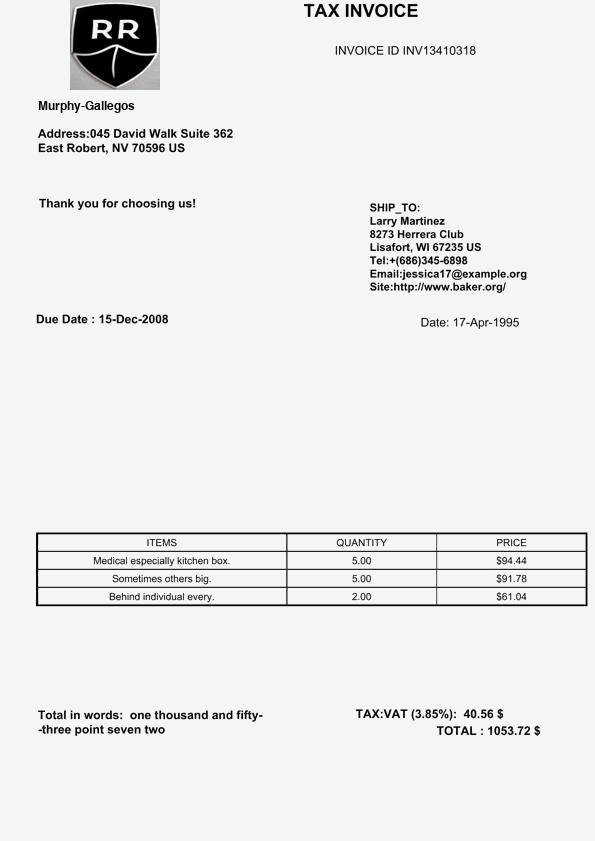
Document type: Invoice